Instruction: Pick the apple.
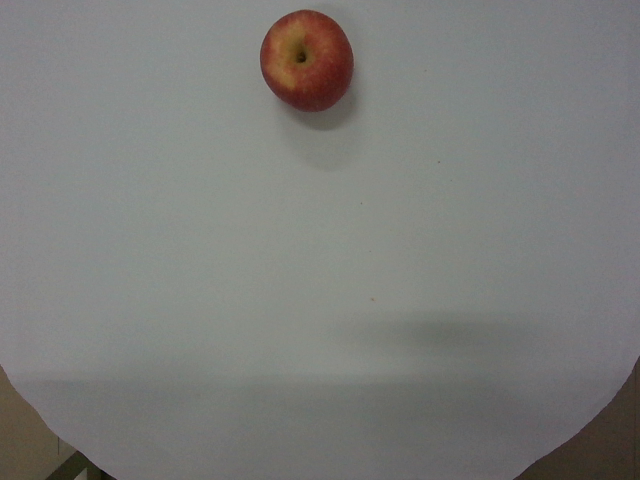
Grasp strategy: vertical